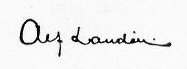
Signature of: alf landén